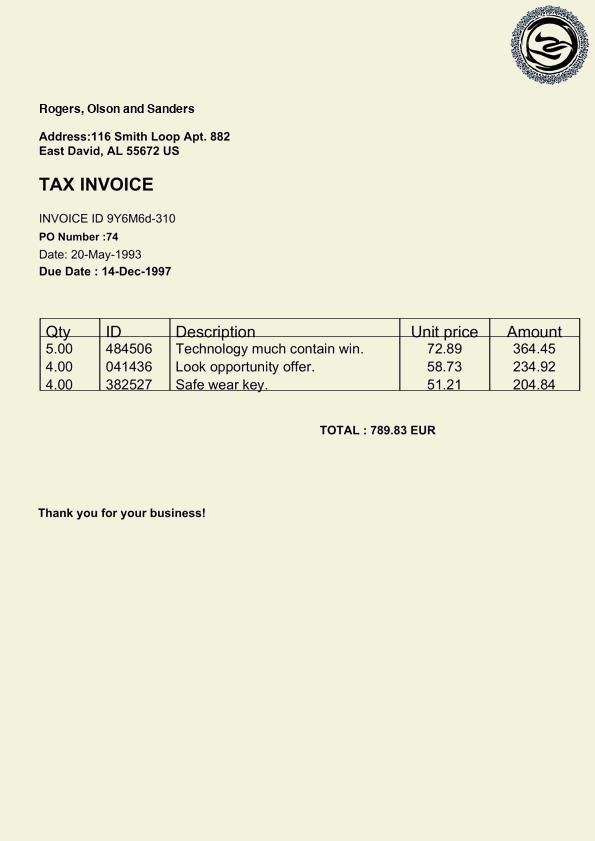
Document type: Invoice